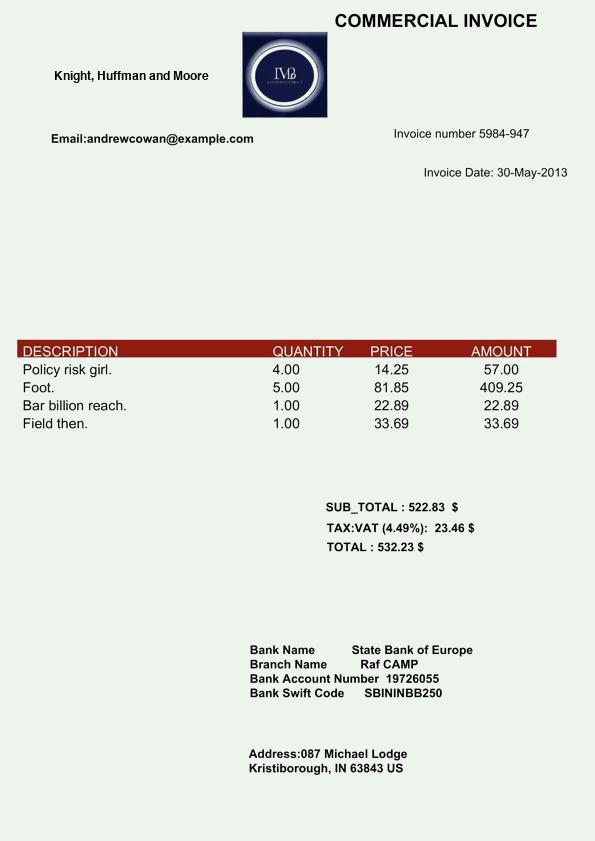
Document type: Invoice